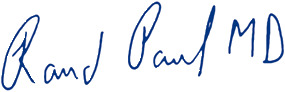
Signature of: rand paul